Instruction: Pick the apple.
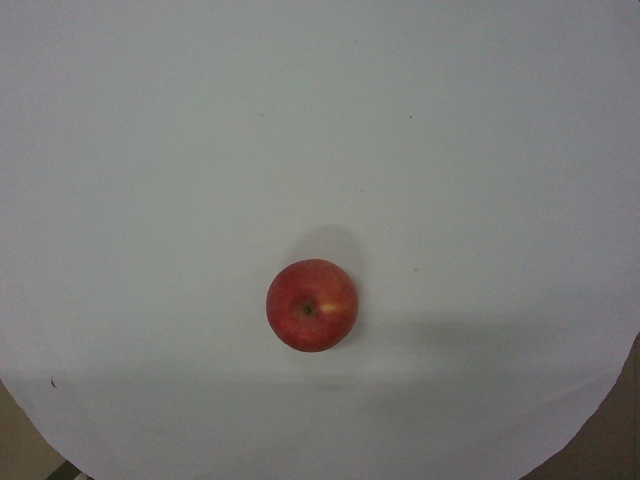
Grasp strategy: vertical